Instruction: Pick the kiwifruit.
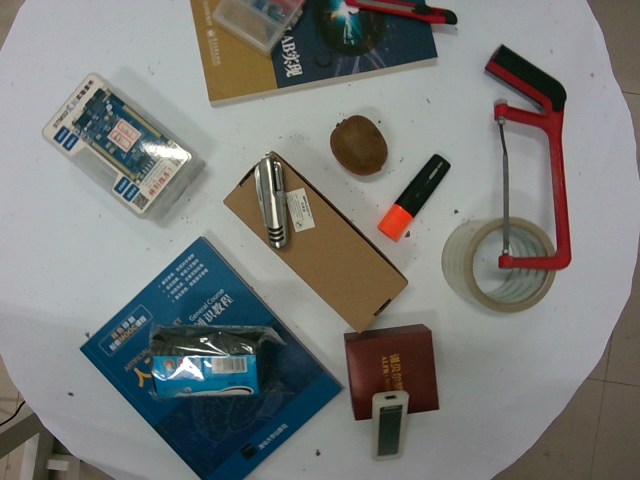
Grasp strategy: vertical